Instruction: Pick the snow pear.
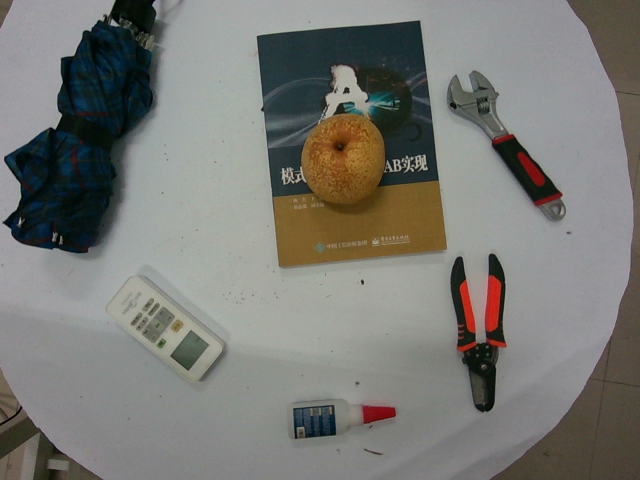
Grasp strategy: vertical